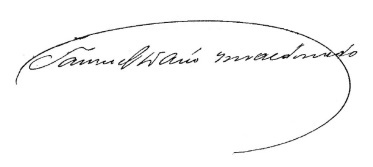
Signature of: samuel darío maldonado vivas